Question: In what way does the history help explain the case?
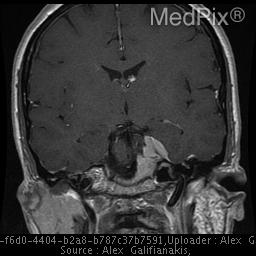
Answer: The patient's history of 42 y.o. woman with elevated prolactin. Please evaluate for evidence of pituitary adenoma is key in understanding the case.